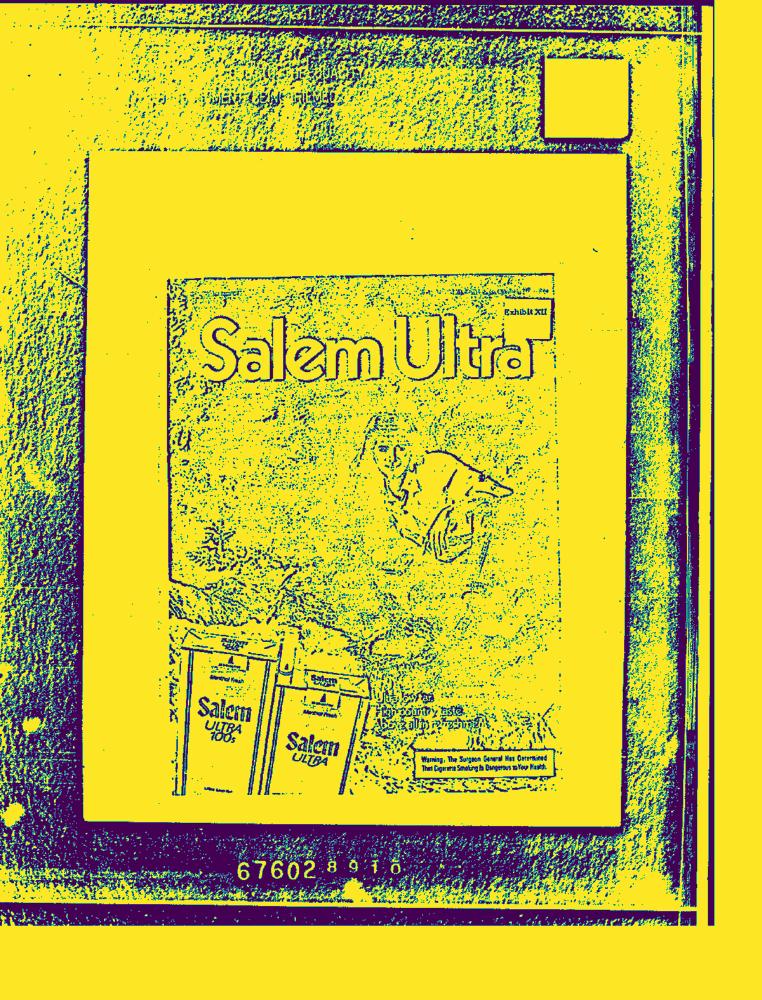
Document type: AD